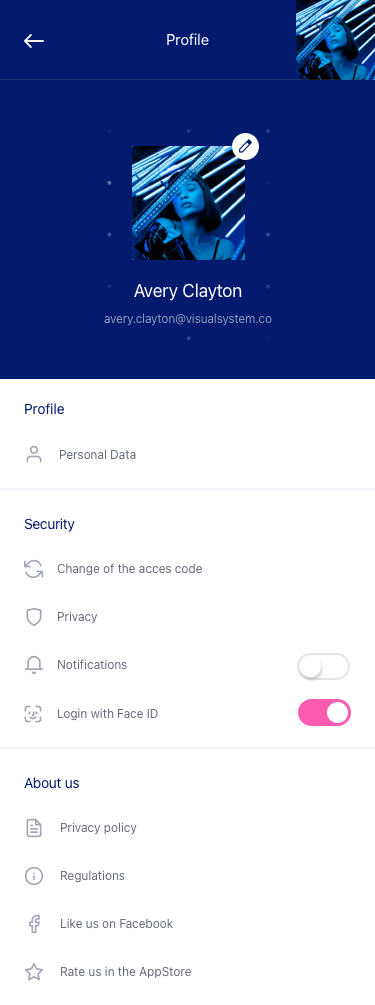
Text in this UI design:
avery.clayton@visualsystem.co
Avery Clayton
Profile
Personal Data
Security
About us
Change of the acces code
Privacy
Notifications
Login with Face ID
Privacy policy
Regulations
Like us on Facebook
Rate us in the AppStore